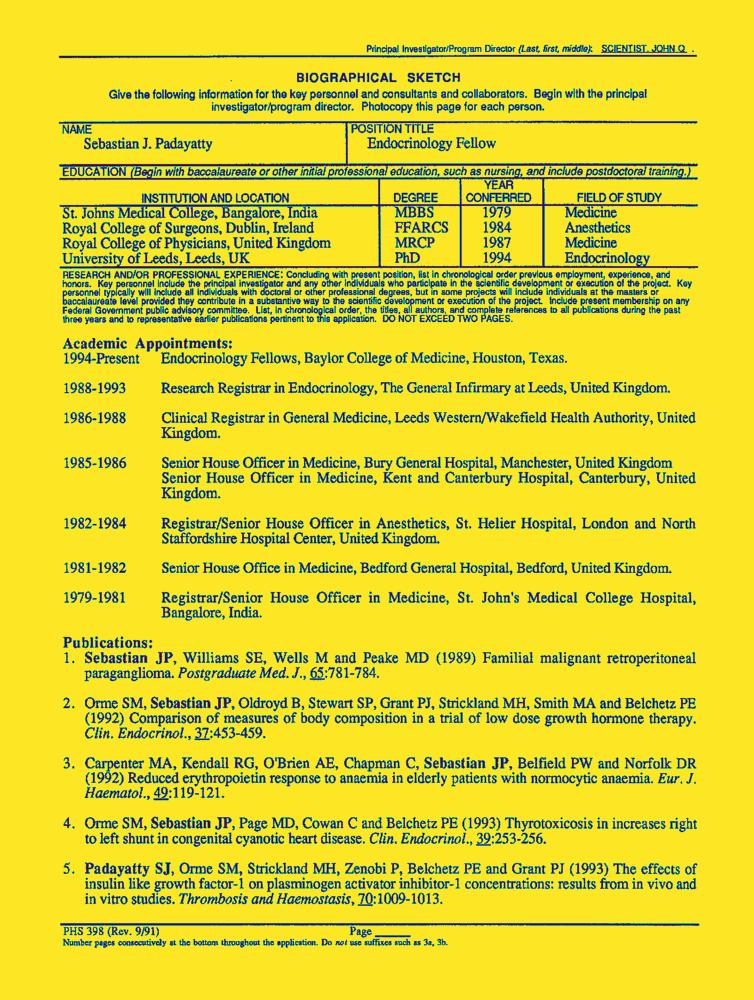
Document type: Resume-Doc